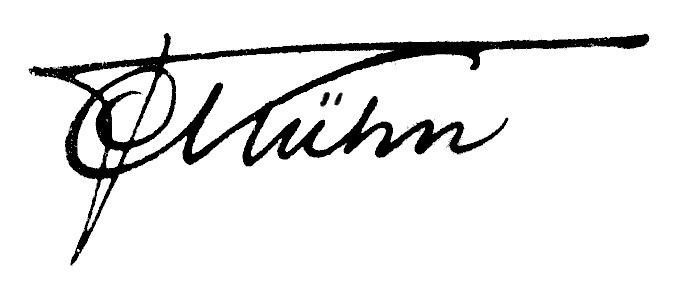
Signature of: carl kühn